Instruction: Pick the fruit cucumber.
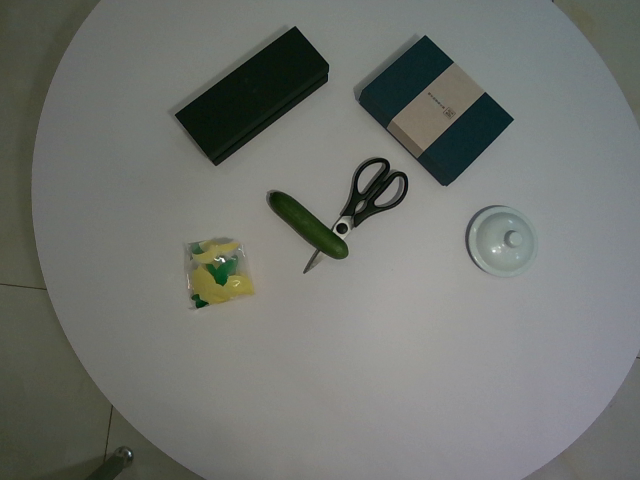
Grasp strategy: vertical